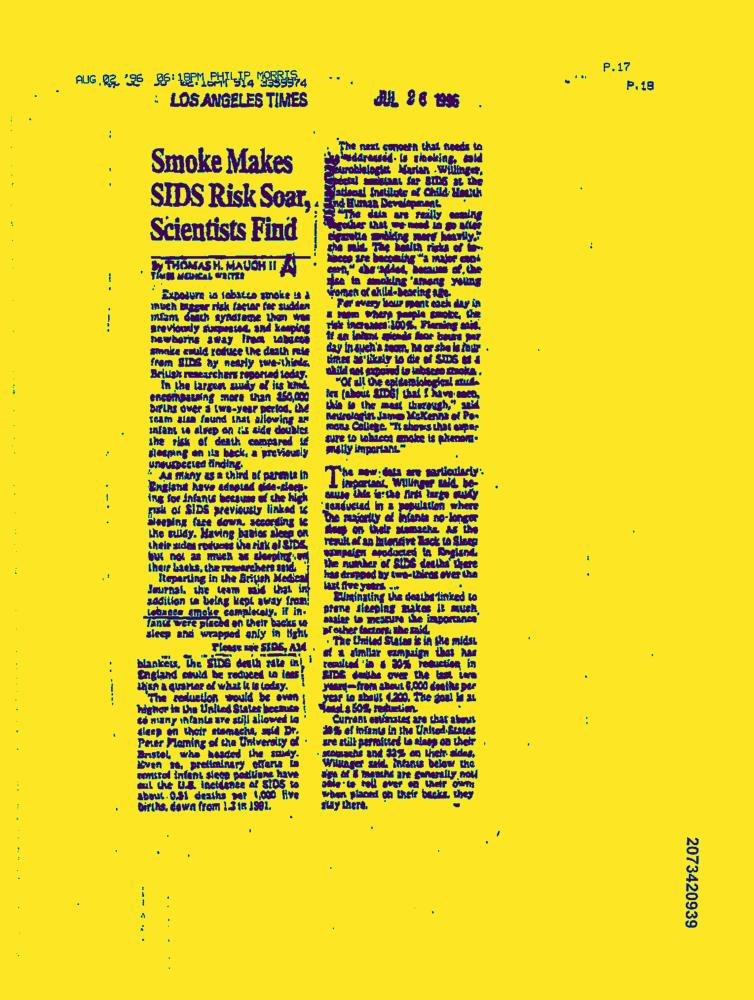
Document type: News-Article